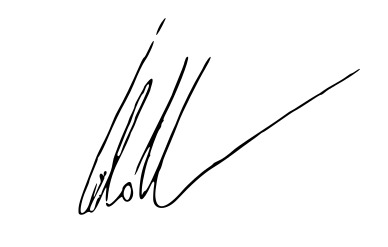
Signature of: bohuslav sobotka